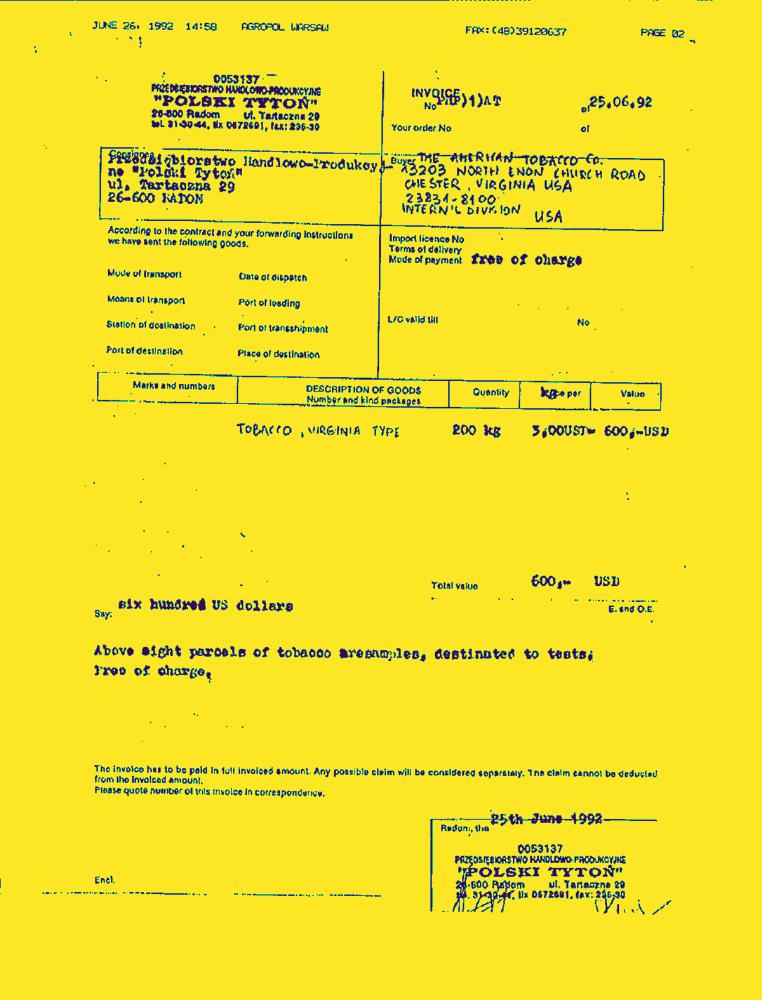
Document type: Invoice-Doc